Question: What could the diagnosis suggest?
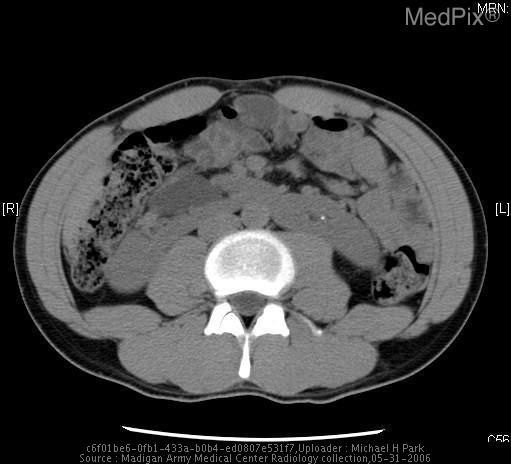
Answer: The possible diagnosis includes Mass in the Left kidney could represent:
-  Renal Cell Carcinoma
-  Oncocytoma
-  Adenoma
-  Metastasis
-  Wilms' tumor..